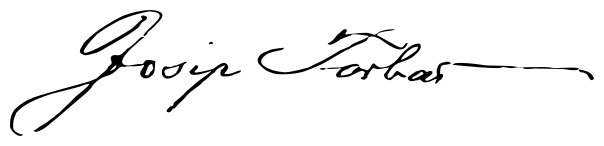
Signature of: josip torbar